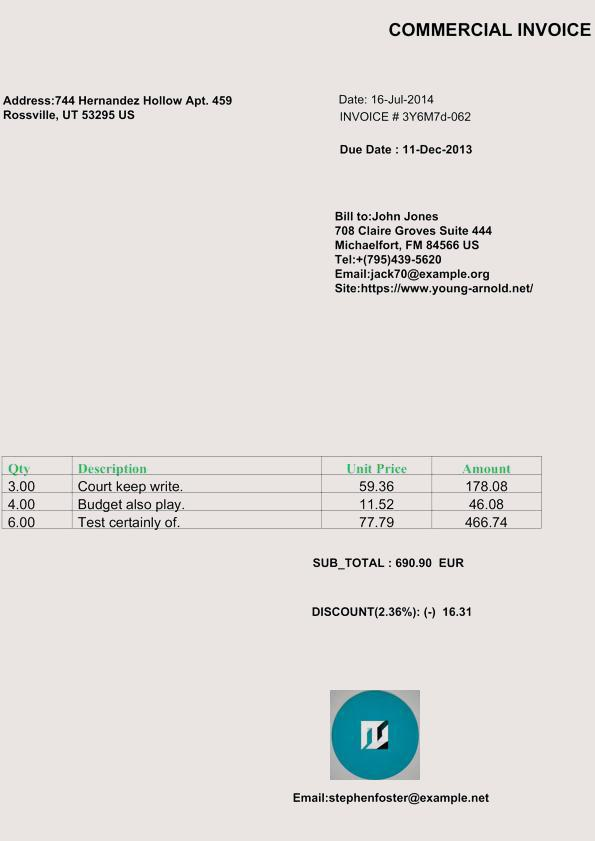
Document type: Invoice